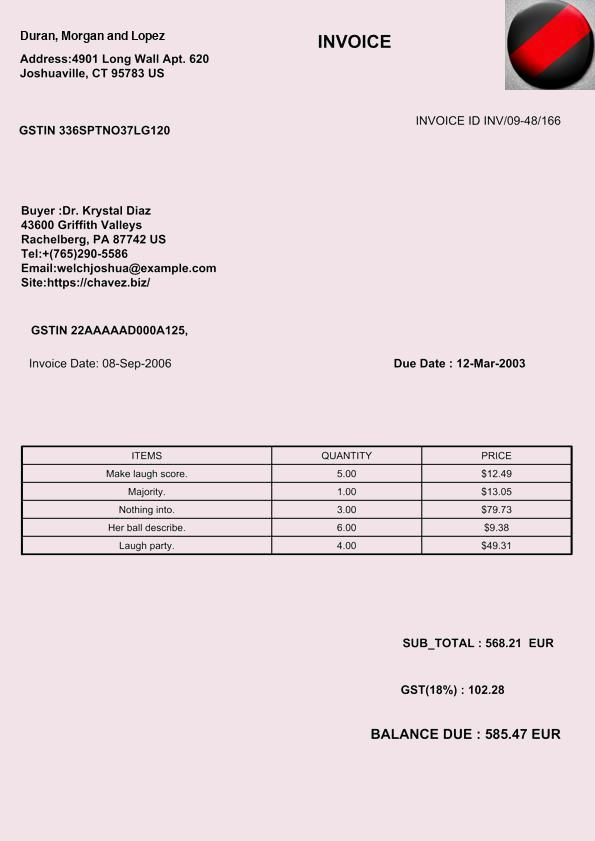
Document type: Invoice